Question: How does the patient history play a role?
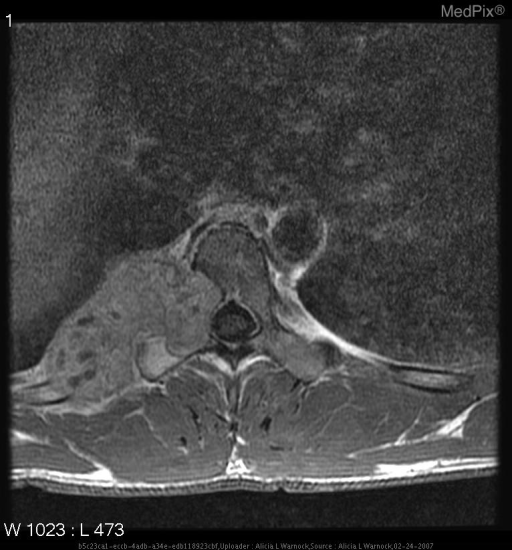
Answer: The patient's history of 24 yo man with right-sided lower posterior chest/rib pain for 4-6 months, increases with deep inspiration.  He denies history of trauma. is key in understanding the case.